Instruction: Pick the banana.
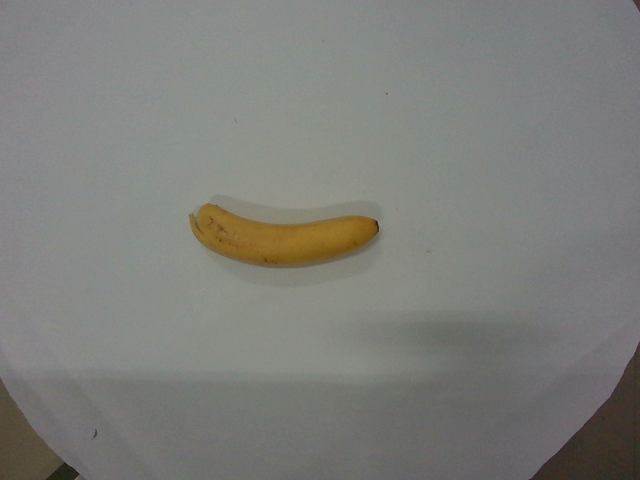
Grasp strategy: vertical